Question: What is the date of the hearing as scheduled in the document?
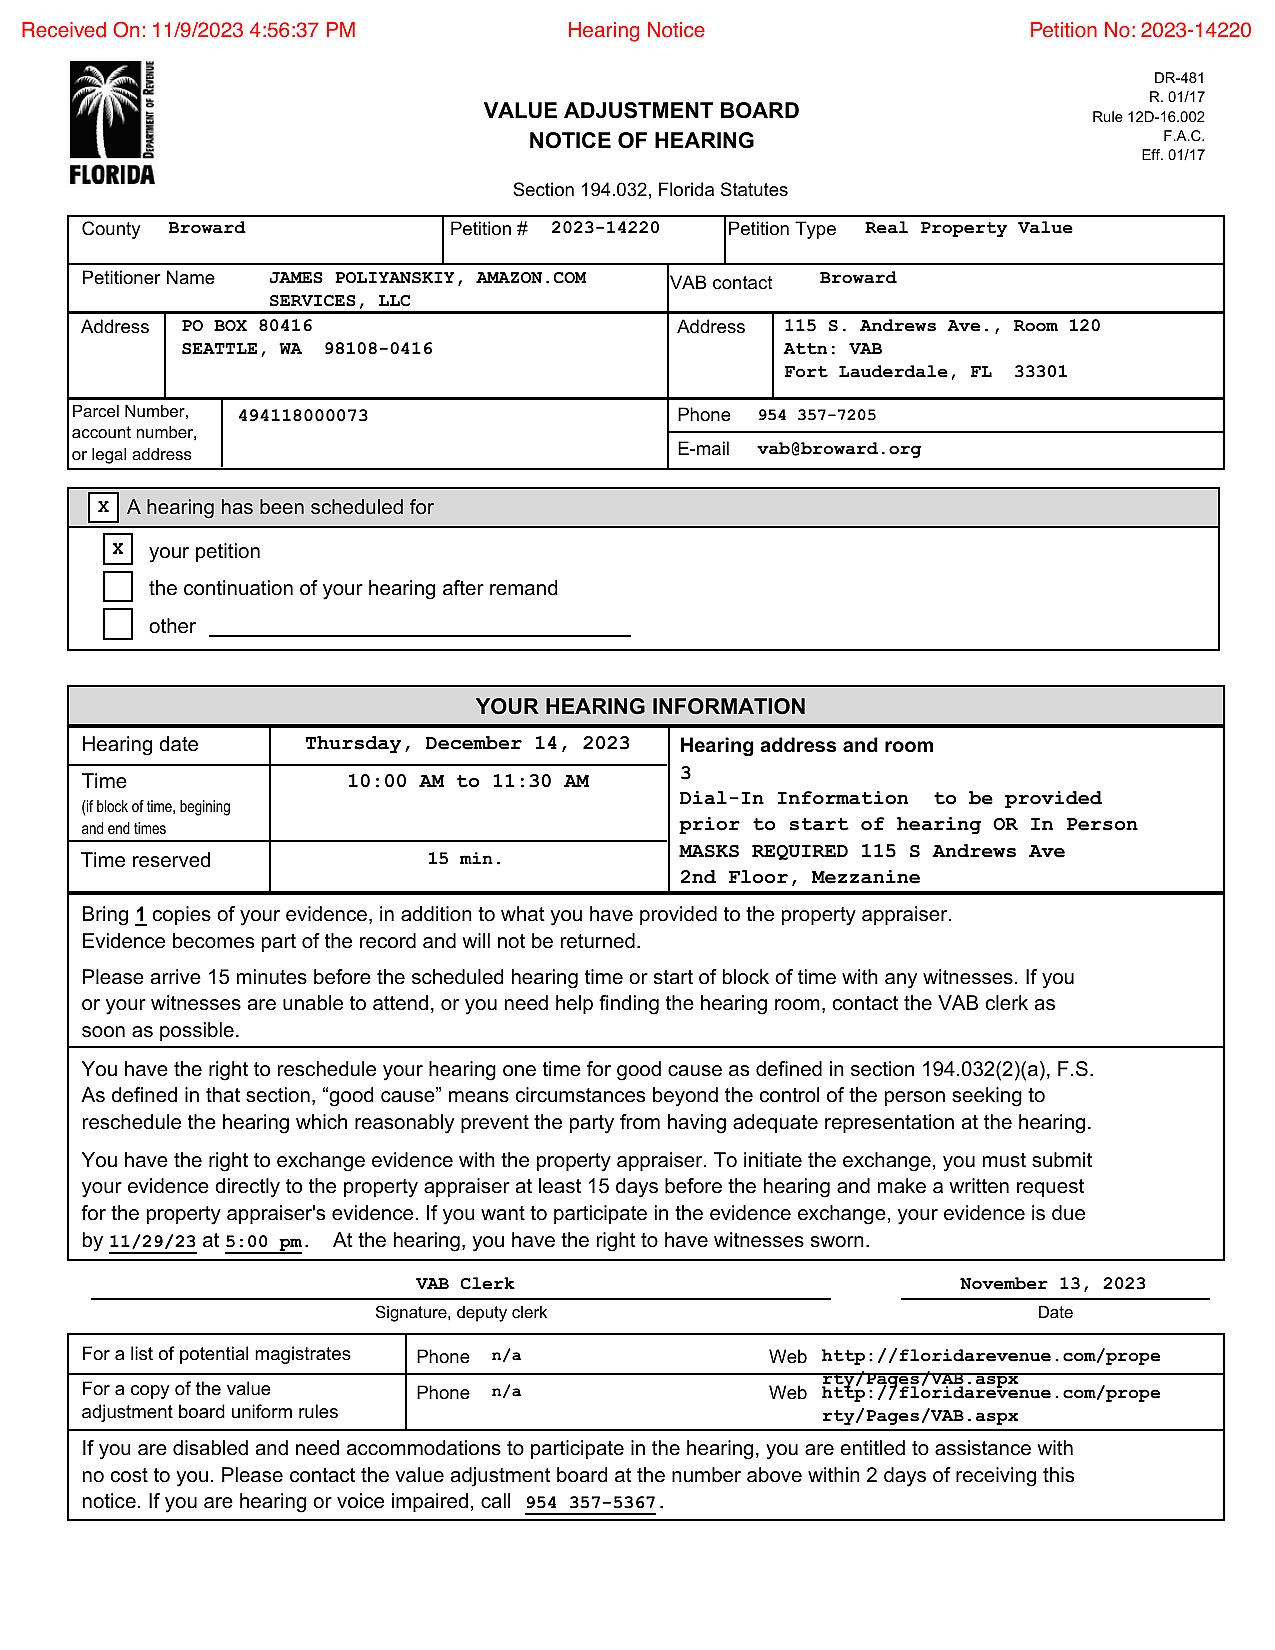
Answer: "Thursday, December 14, 2023"